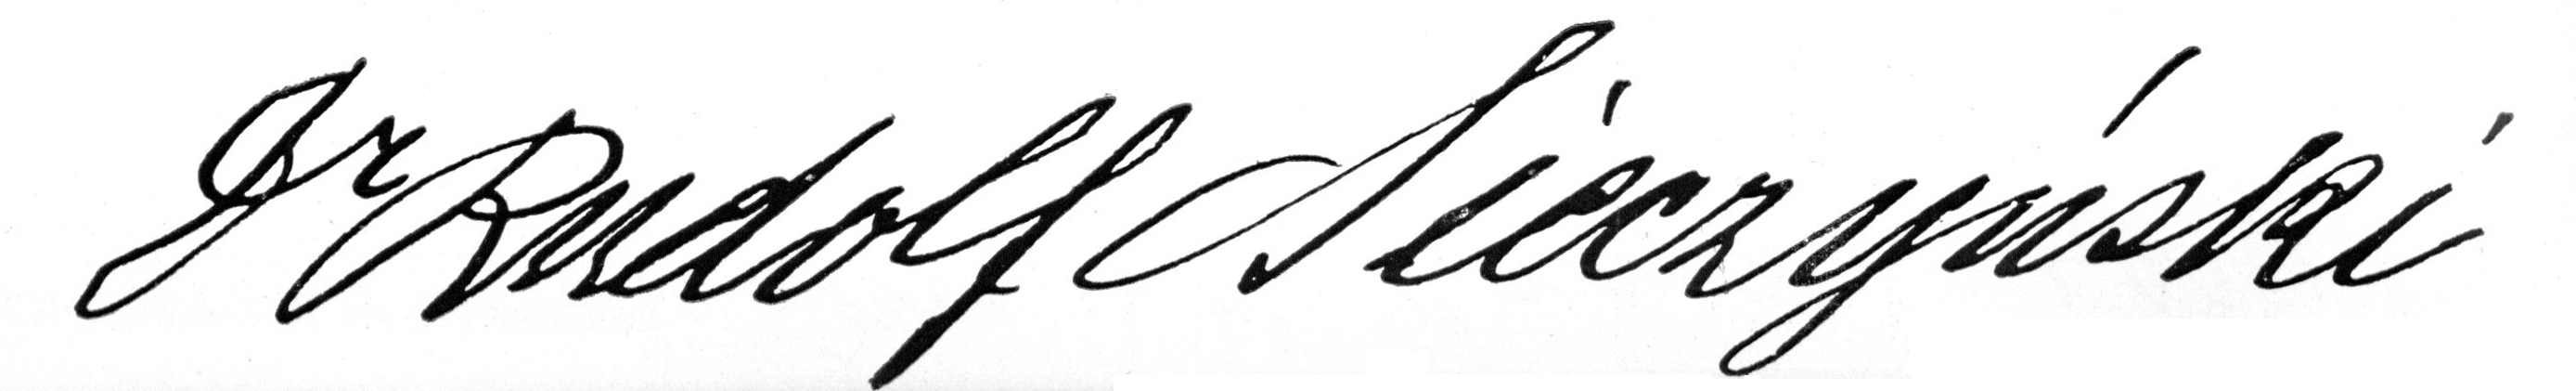
Signature of: rudolf sieczyński